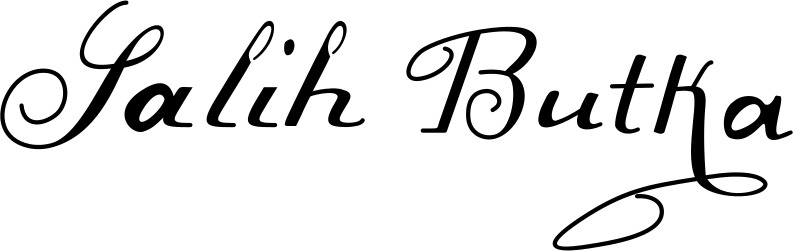
Signature of: sali butka